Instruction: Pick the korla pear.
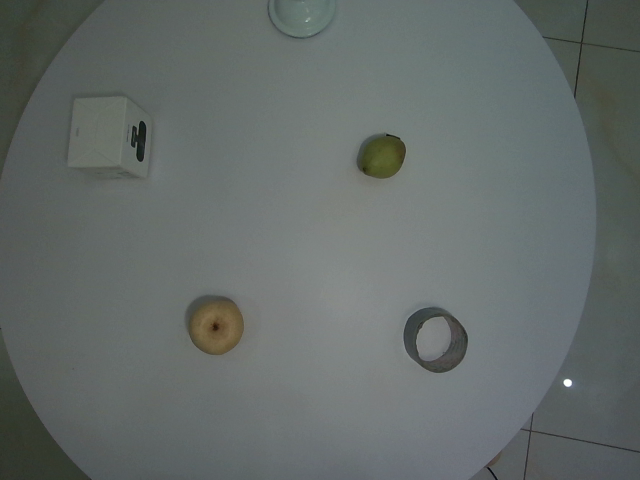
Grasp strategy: vertical